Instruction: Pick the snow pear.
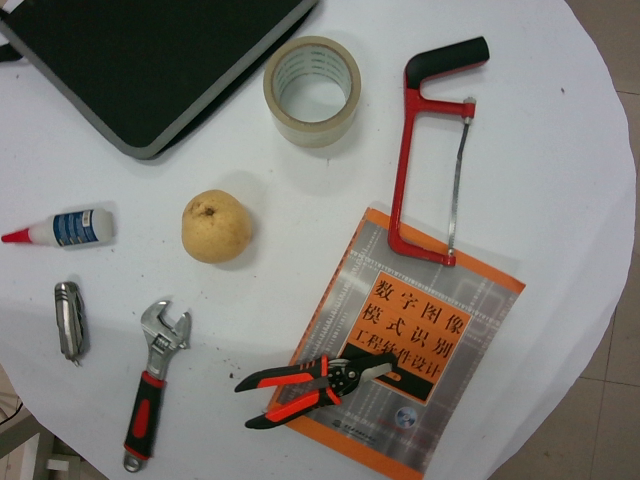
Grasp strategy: vertical